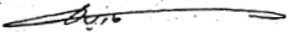
Signature of: mary yanni